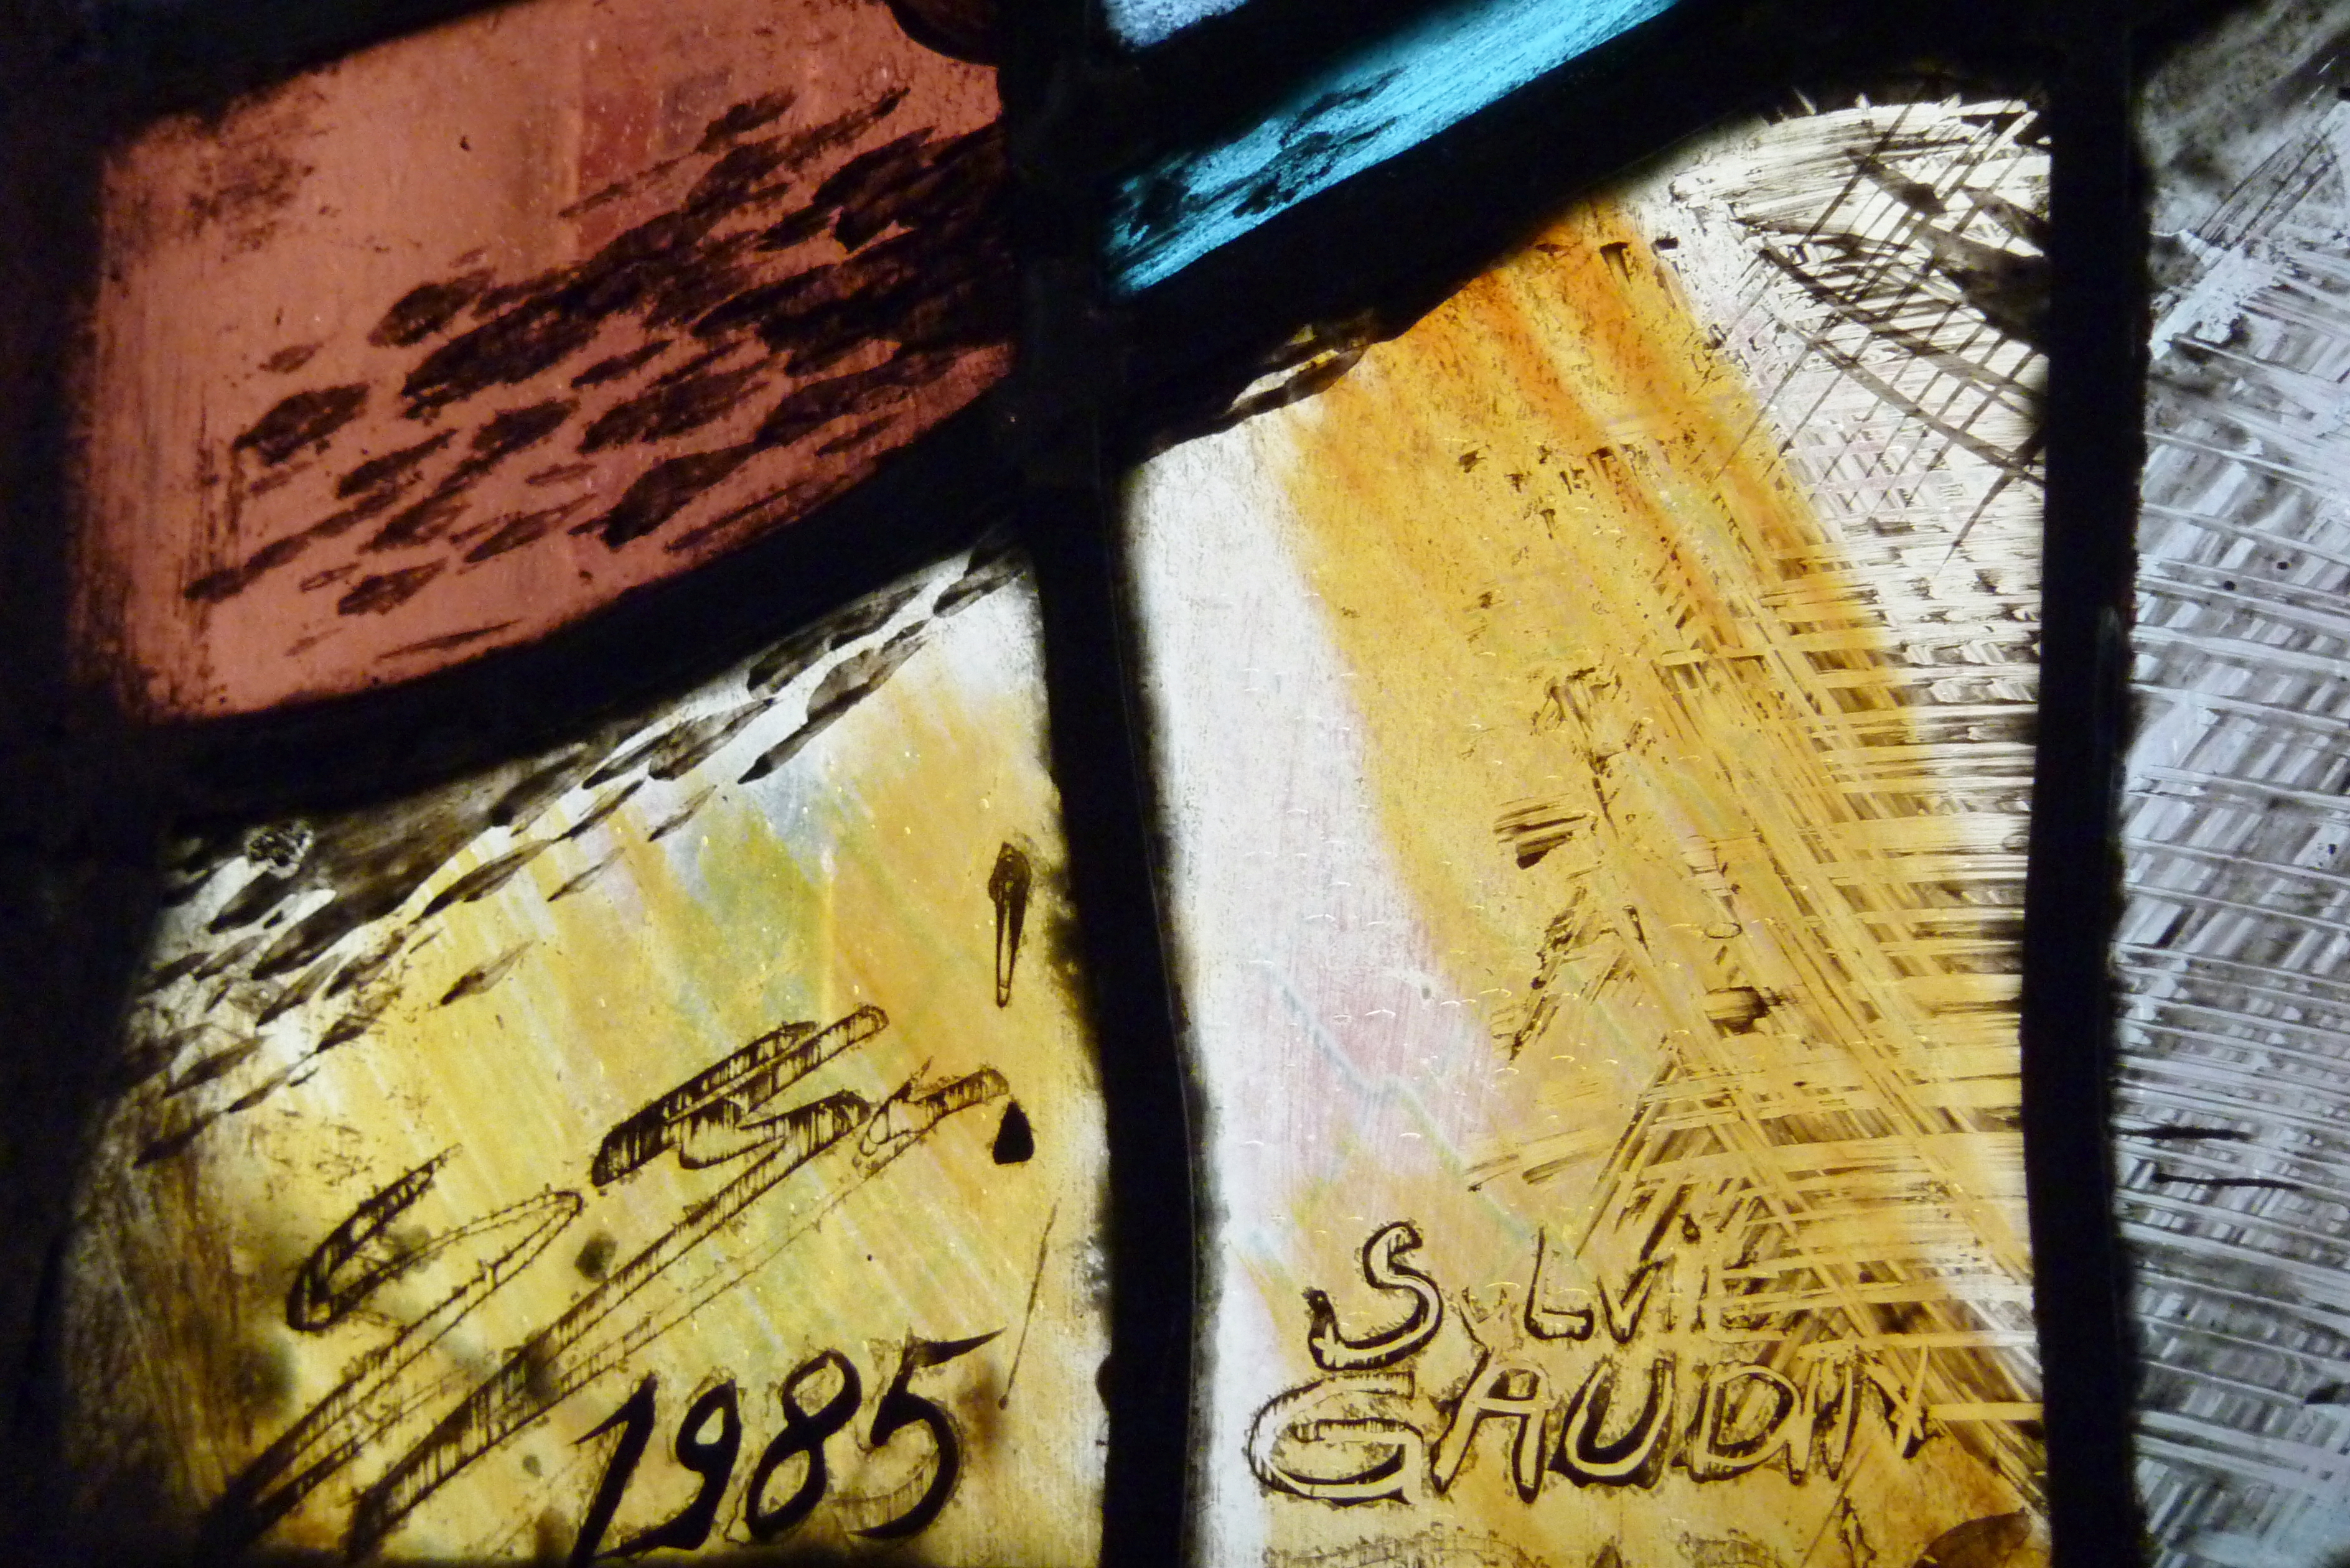
Signature of: sylvie gaudin